Question: What is the main concern?
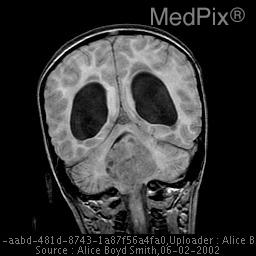
Answer: The findings suggest Sagittal and coronal T1, axial T2, and axial T1 post gadolinium images demonstrate a large enhancing mass in the posterior fossa with aossociated hydrocephalus.

Sagittal T1 weighted image post gadolinium of the spine demonstrated enhancing drop metastasis along the meninges of the distal spinal cord.. Sagital and coronal T1, axial T2, and axial T1 post gadolinium images demonstrate a large enhancing mass in the posterior fossa with associated hydrocephalus, consistant with medulloblastoma.. The patient might have a history of 4 year old male with increasing ataxia over a one month period..